Question: What is the potential diagnosis?
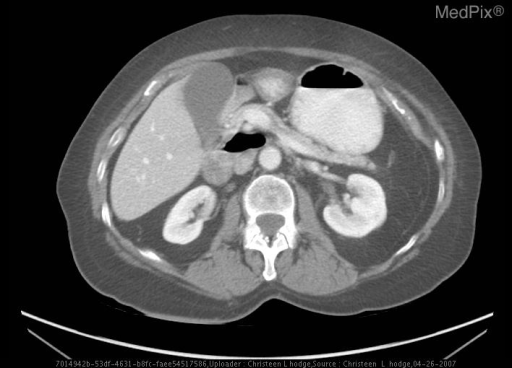
Answer: The possible diagnosis includes Intestinal Malrotation
Intestinal non-rotation
Intestinal Malrotation with midgut volulus.